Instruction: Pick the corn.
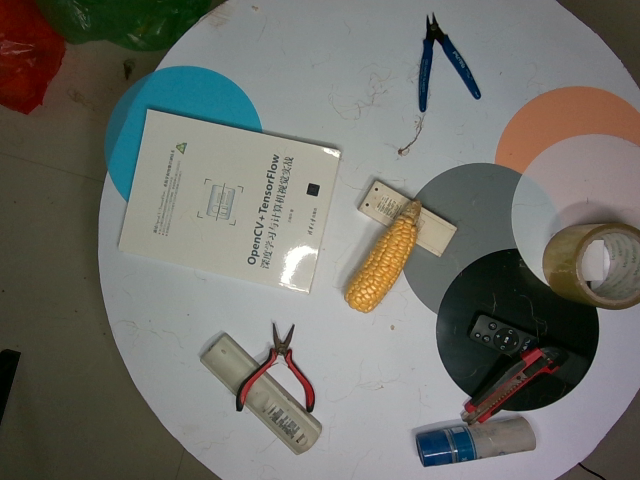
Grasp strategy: vertical